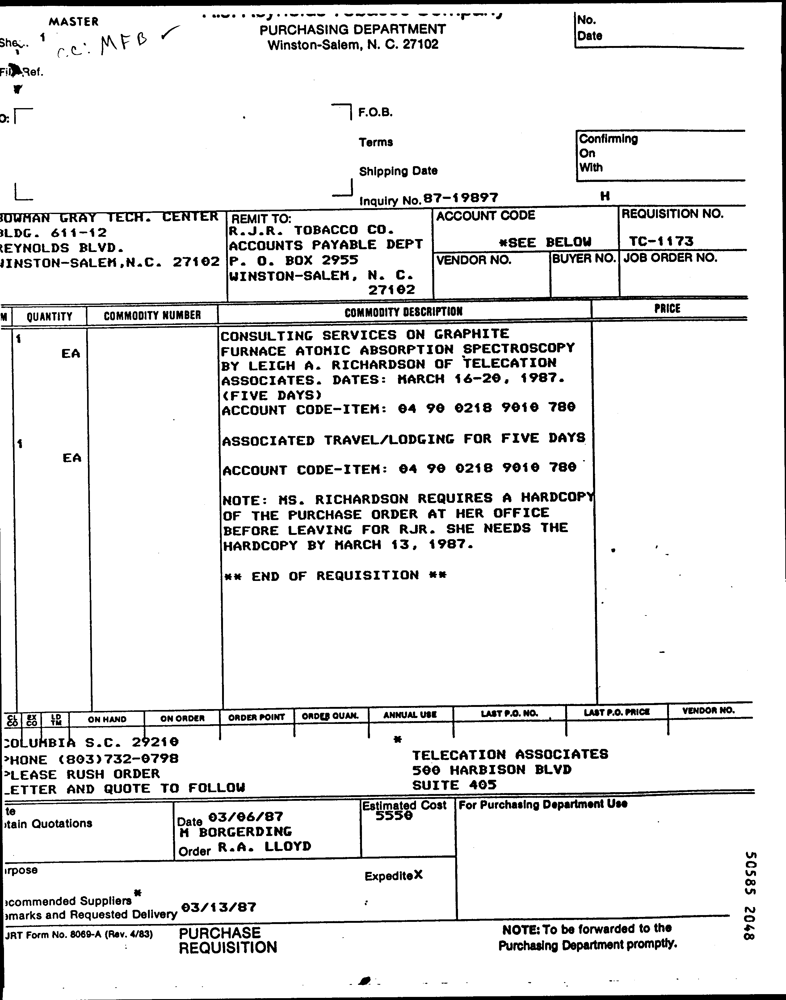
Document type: Invoice